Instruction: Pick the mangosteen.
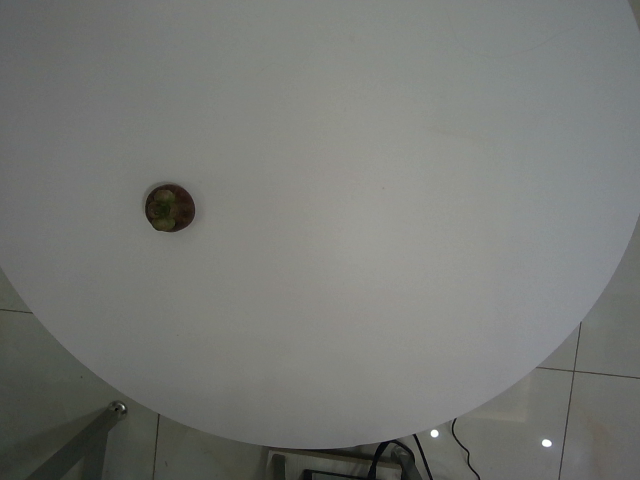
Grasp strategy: vertical